Question: What are the imaging findings?
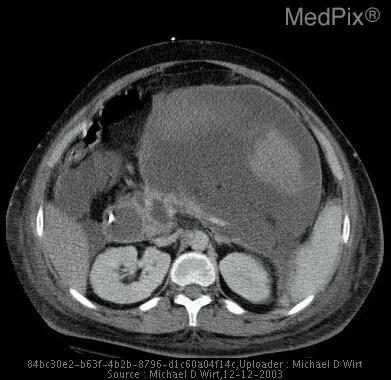
Answer: The imaging shows Upright abdominal plain film showing displacement of stomac and course of the Dobhoff feeding tube by a large, left paracentral, abdominal mass.

An axial CT image of upper abdomen without contrast demonstrates a fluid collection in the Lesser sac. note the dense, thin rim in the periphery representing the fibrous capsule. These findings are consistent with a pancreatic pseudocyst. An axial CT image of upper abdomen without contrast demonstrated a large fluid collection within the lesser sac. Increased CT density is present within the mid-portion of this fluid collection representing hemorrhage.  A thin, soft tissue density rim is present corresponding to a fibrous capsule. These findings are consistent with a pancreatic pseudocyst..